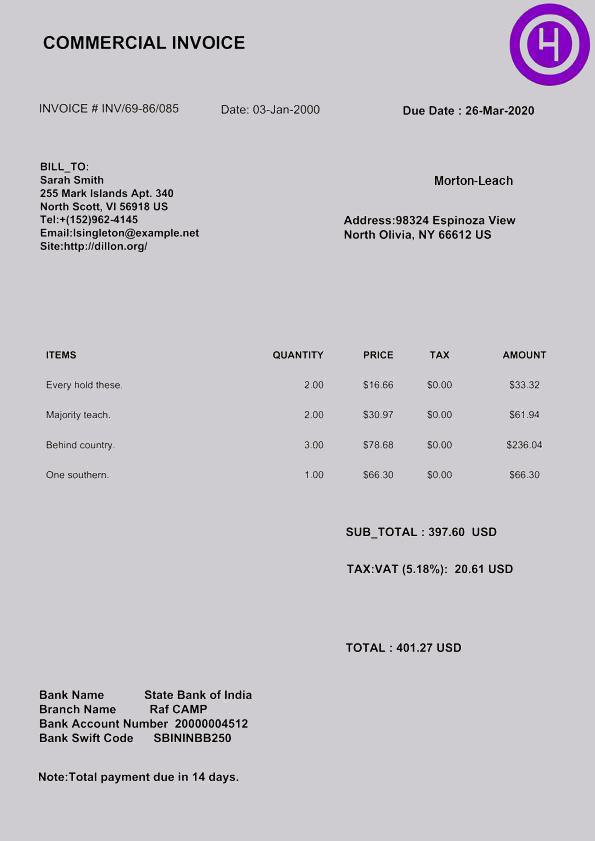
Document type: Invoice